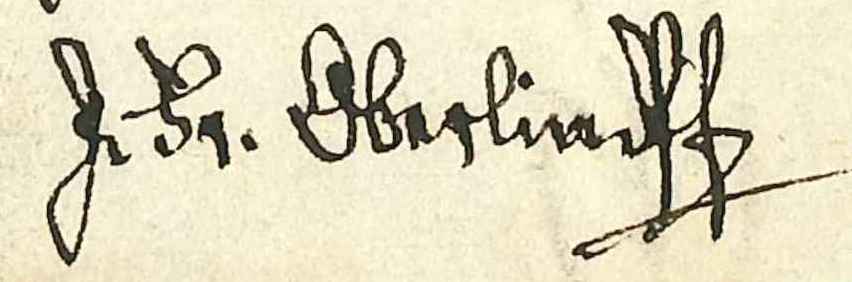
Signature of: johann friedrich oberlin